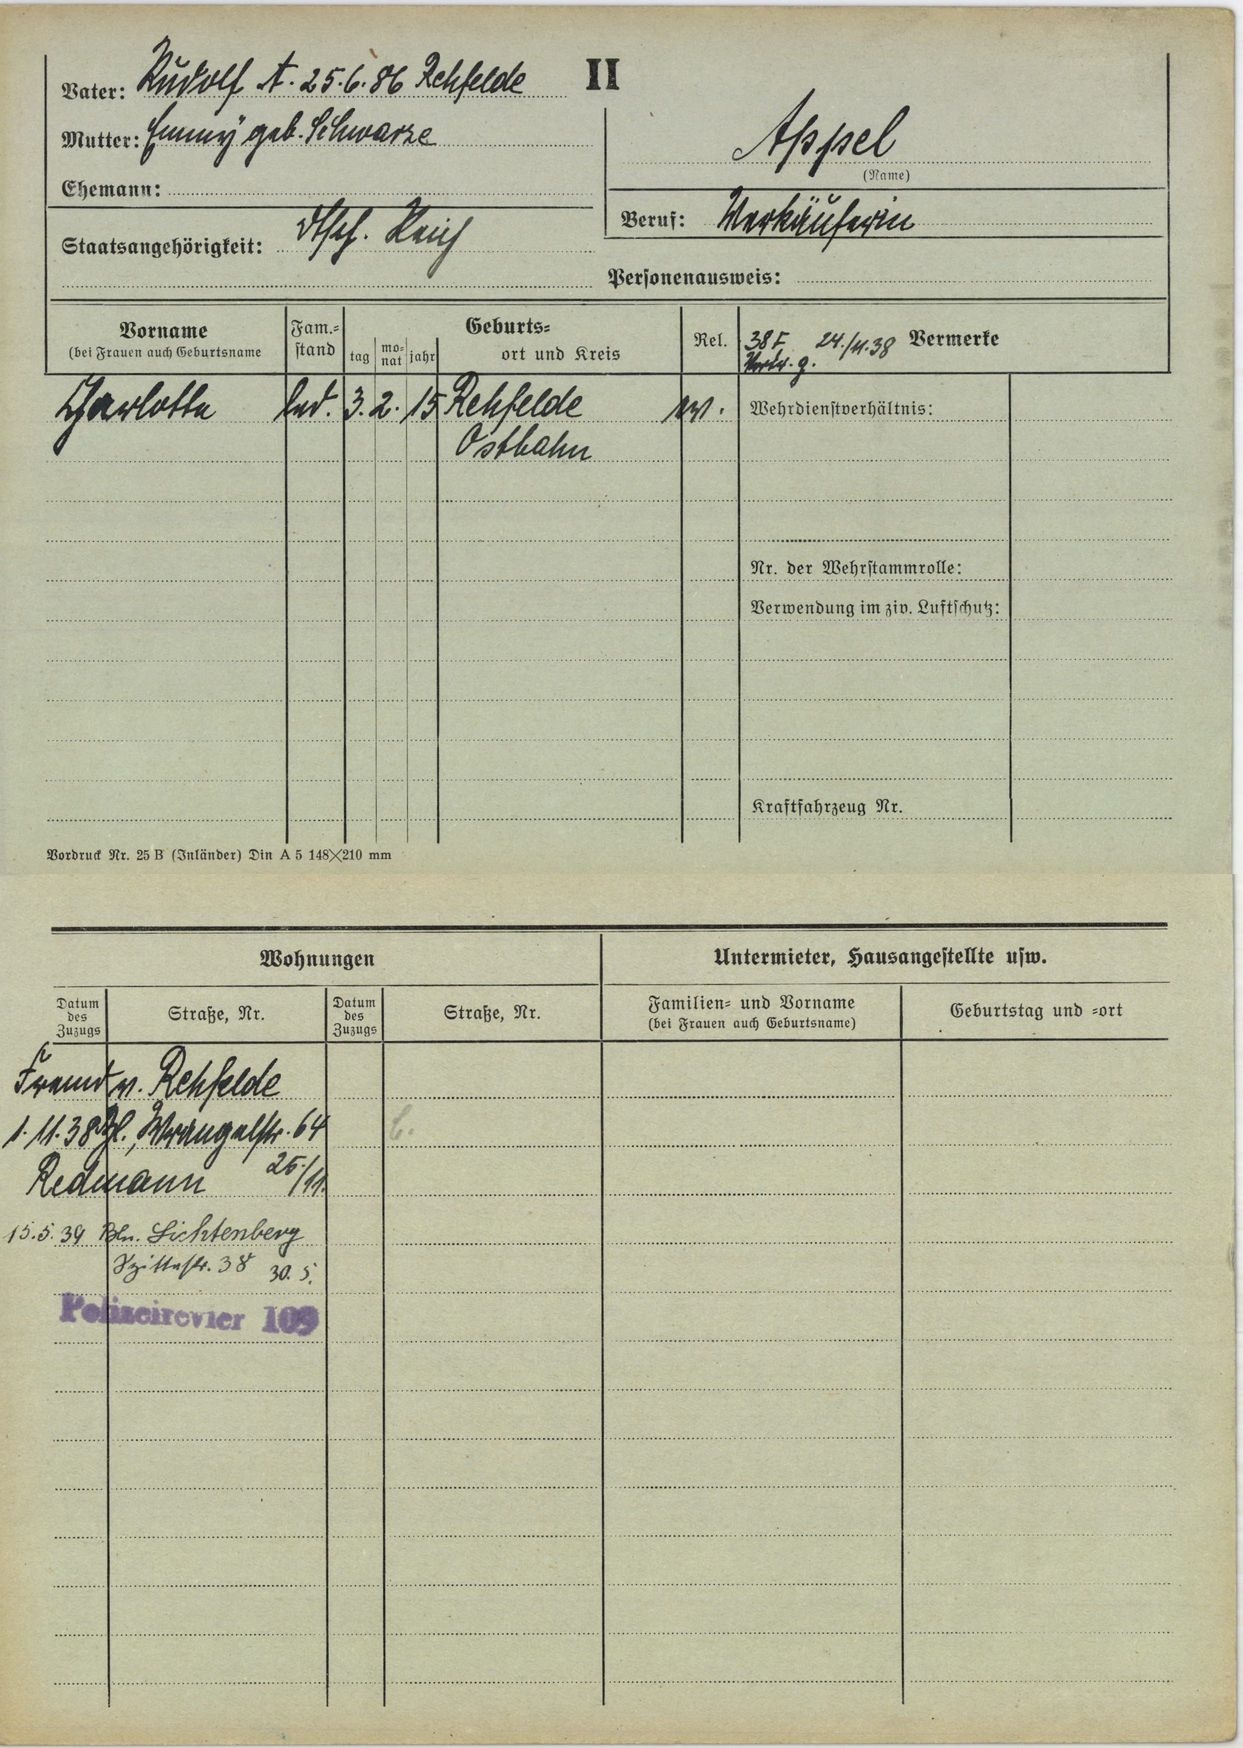
Appel